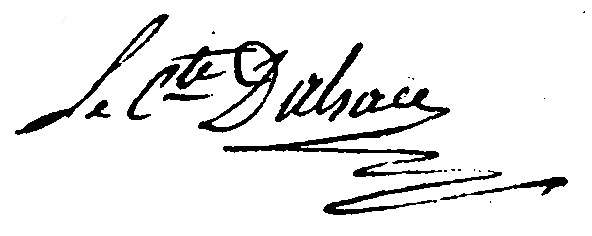
Signature of: pierre simon d alsace hénin liétard